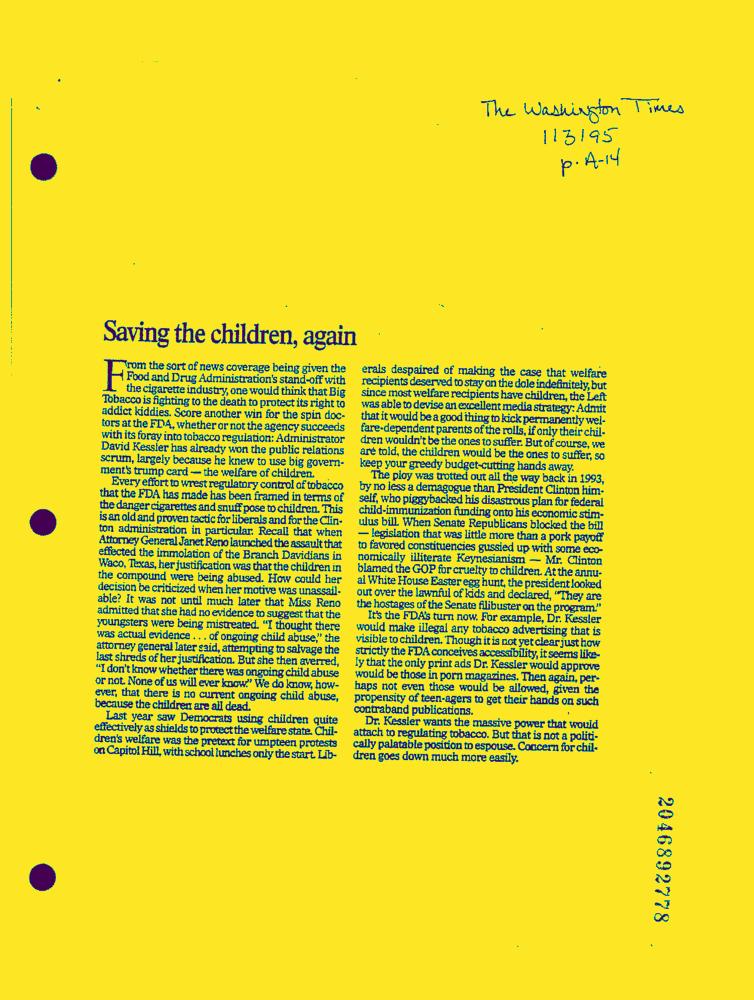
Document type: News-Article